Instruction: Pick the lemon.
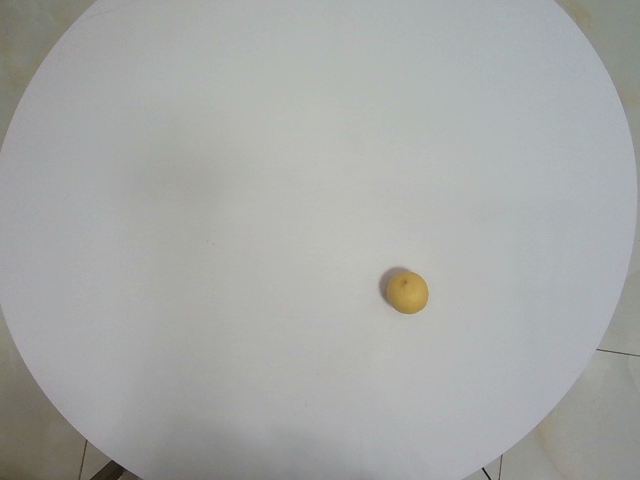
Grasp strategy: vertical